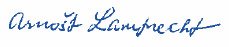
Signature of: arnošt lamprecht